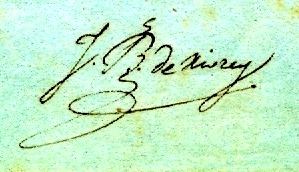
Signature of: jules berger de xivrey